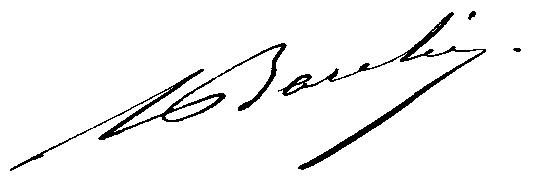
Signature of: general albert baratier